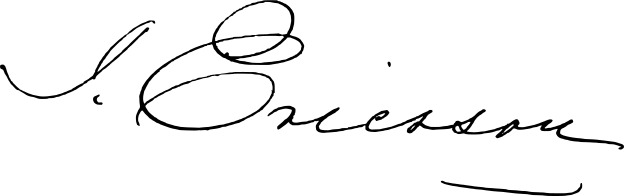
Signature of: john ericsson